Question: What is the potential diagnosis?
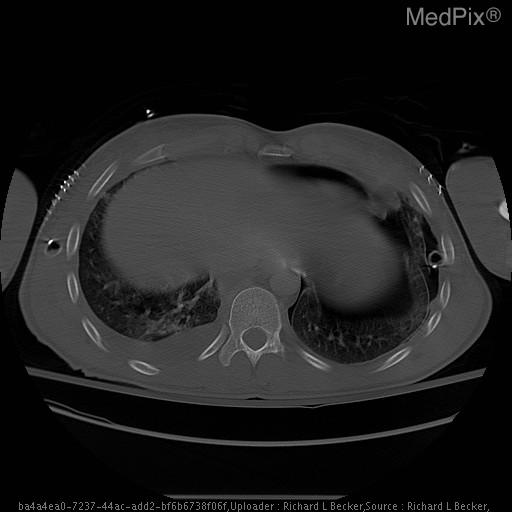
Answer: The possible diagnosis includes •  Pneumopericardium
•  Pneumomediastinum
•  Pneumothorax.